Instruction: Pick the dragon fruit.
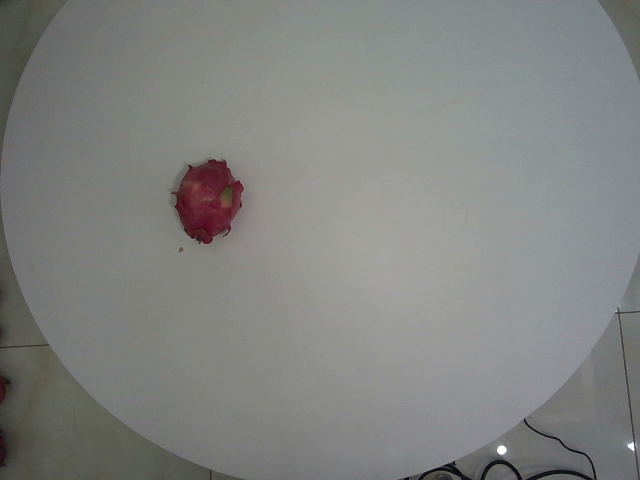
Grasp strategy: vertical